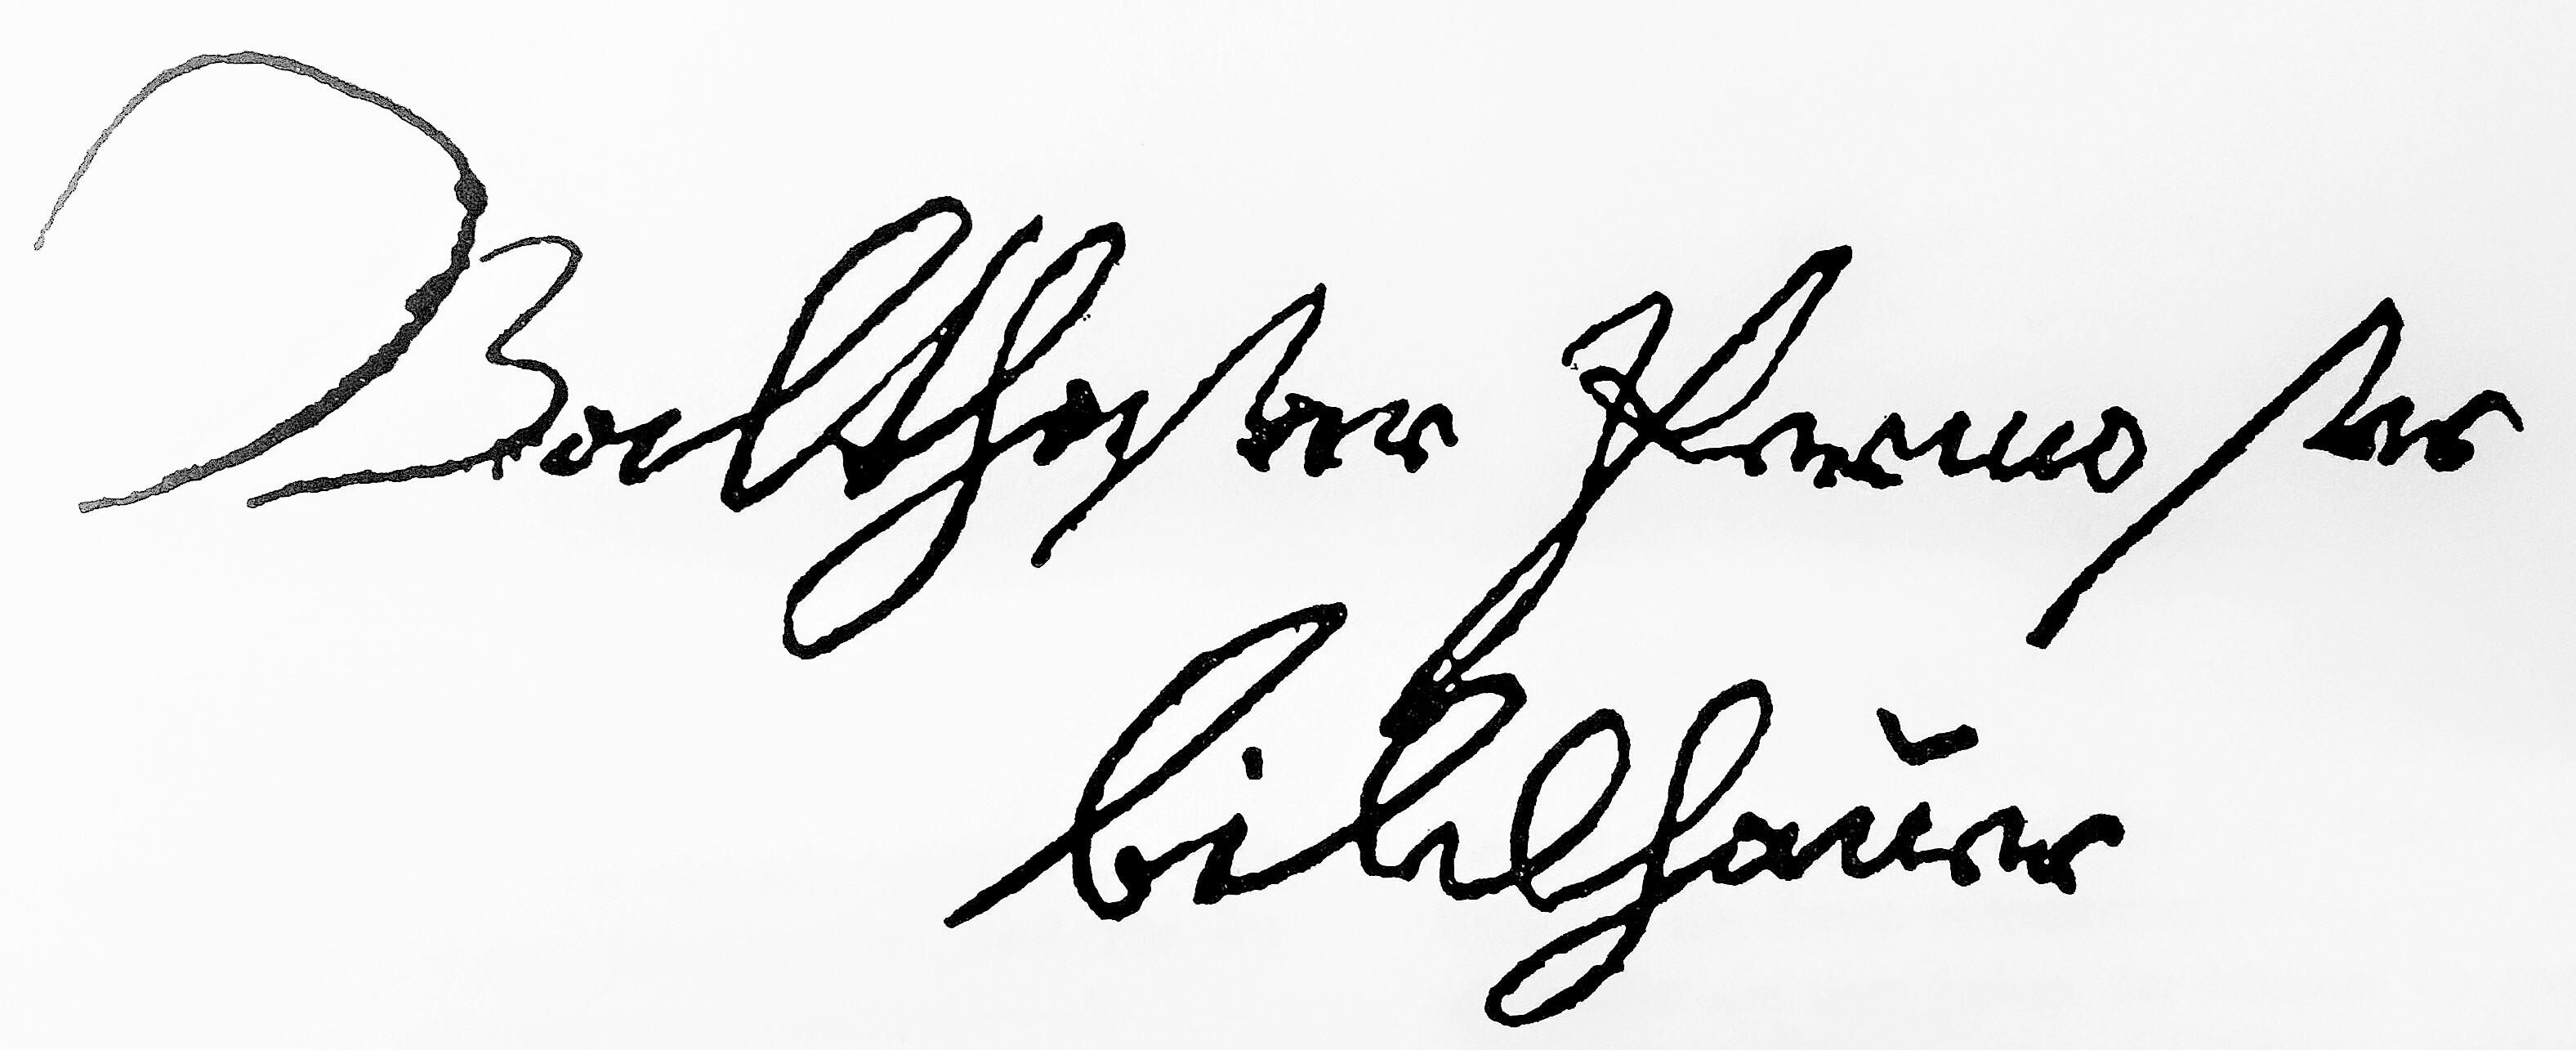
Signature of: balthasar permoser